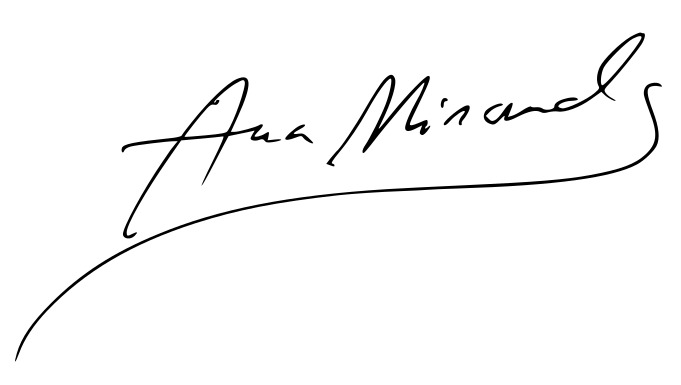
Signature of: ana miranda